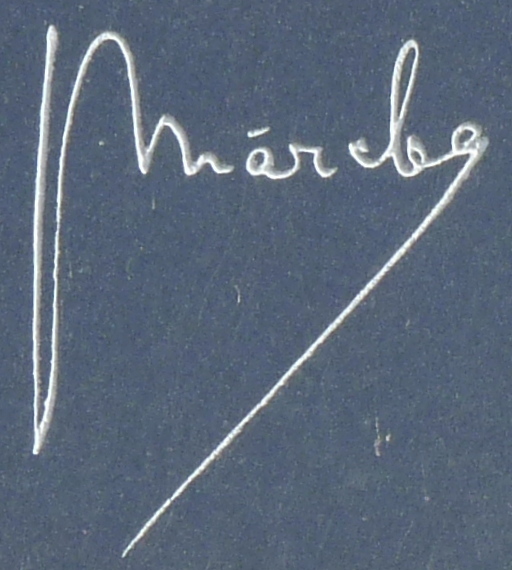
Signature of: dominik nejezchleb marcha